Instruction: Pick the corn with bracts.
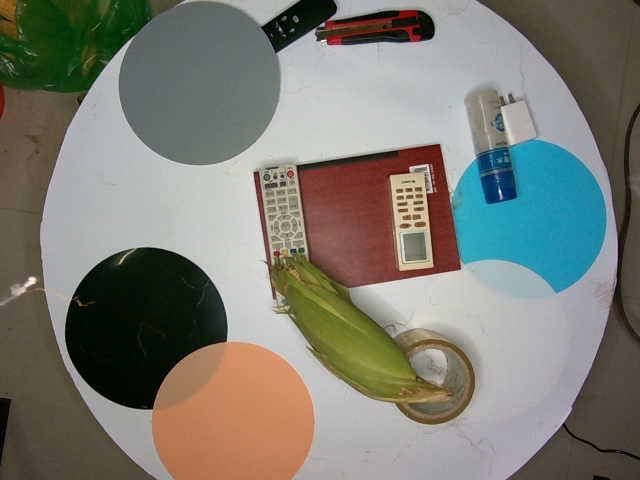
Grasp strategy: vertical